Question: What might the diagnosis be?
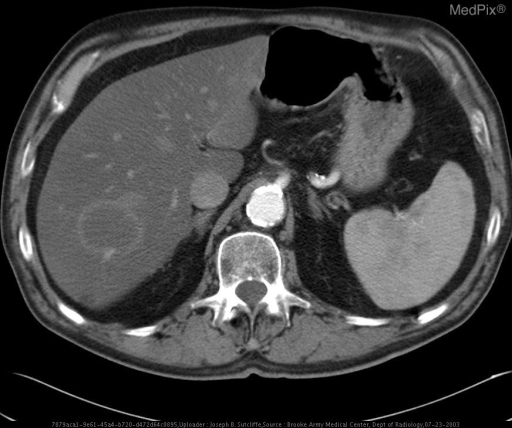
Answer: The possible diagnosis includes Differential for the liver lesion (on ultrasound)

•  Metastatic lung cancer
•  Cavernous hemangioma
•  Pyogenic abscess
•  Hepatocellular carcinoma
•  Fibrolamellar carcinoma
•  Hepatic adenoma.